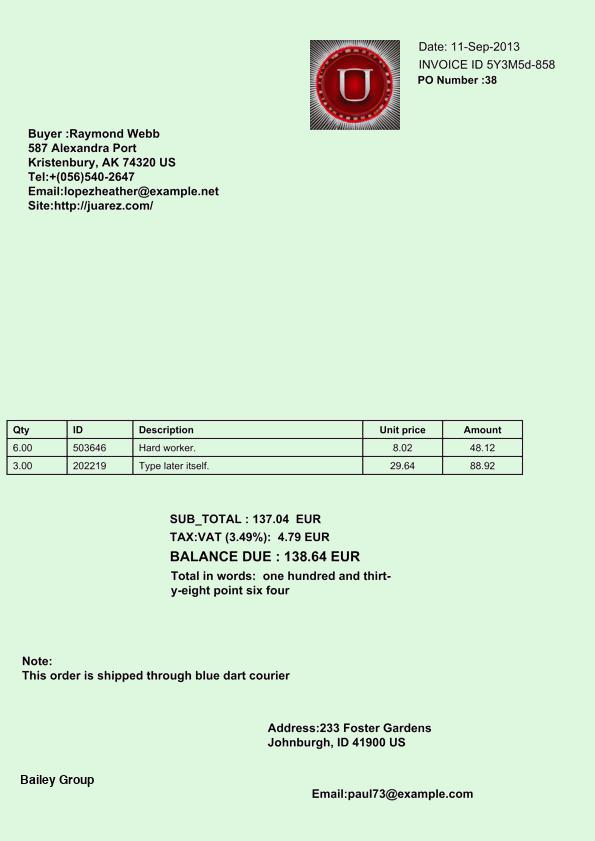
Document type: Invoice